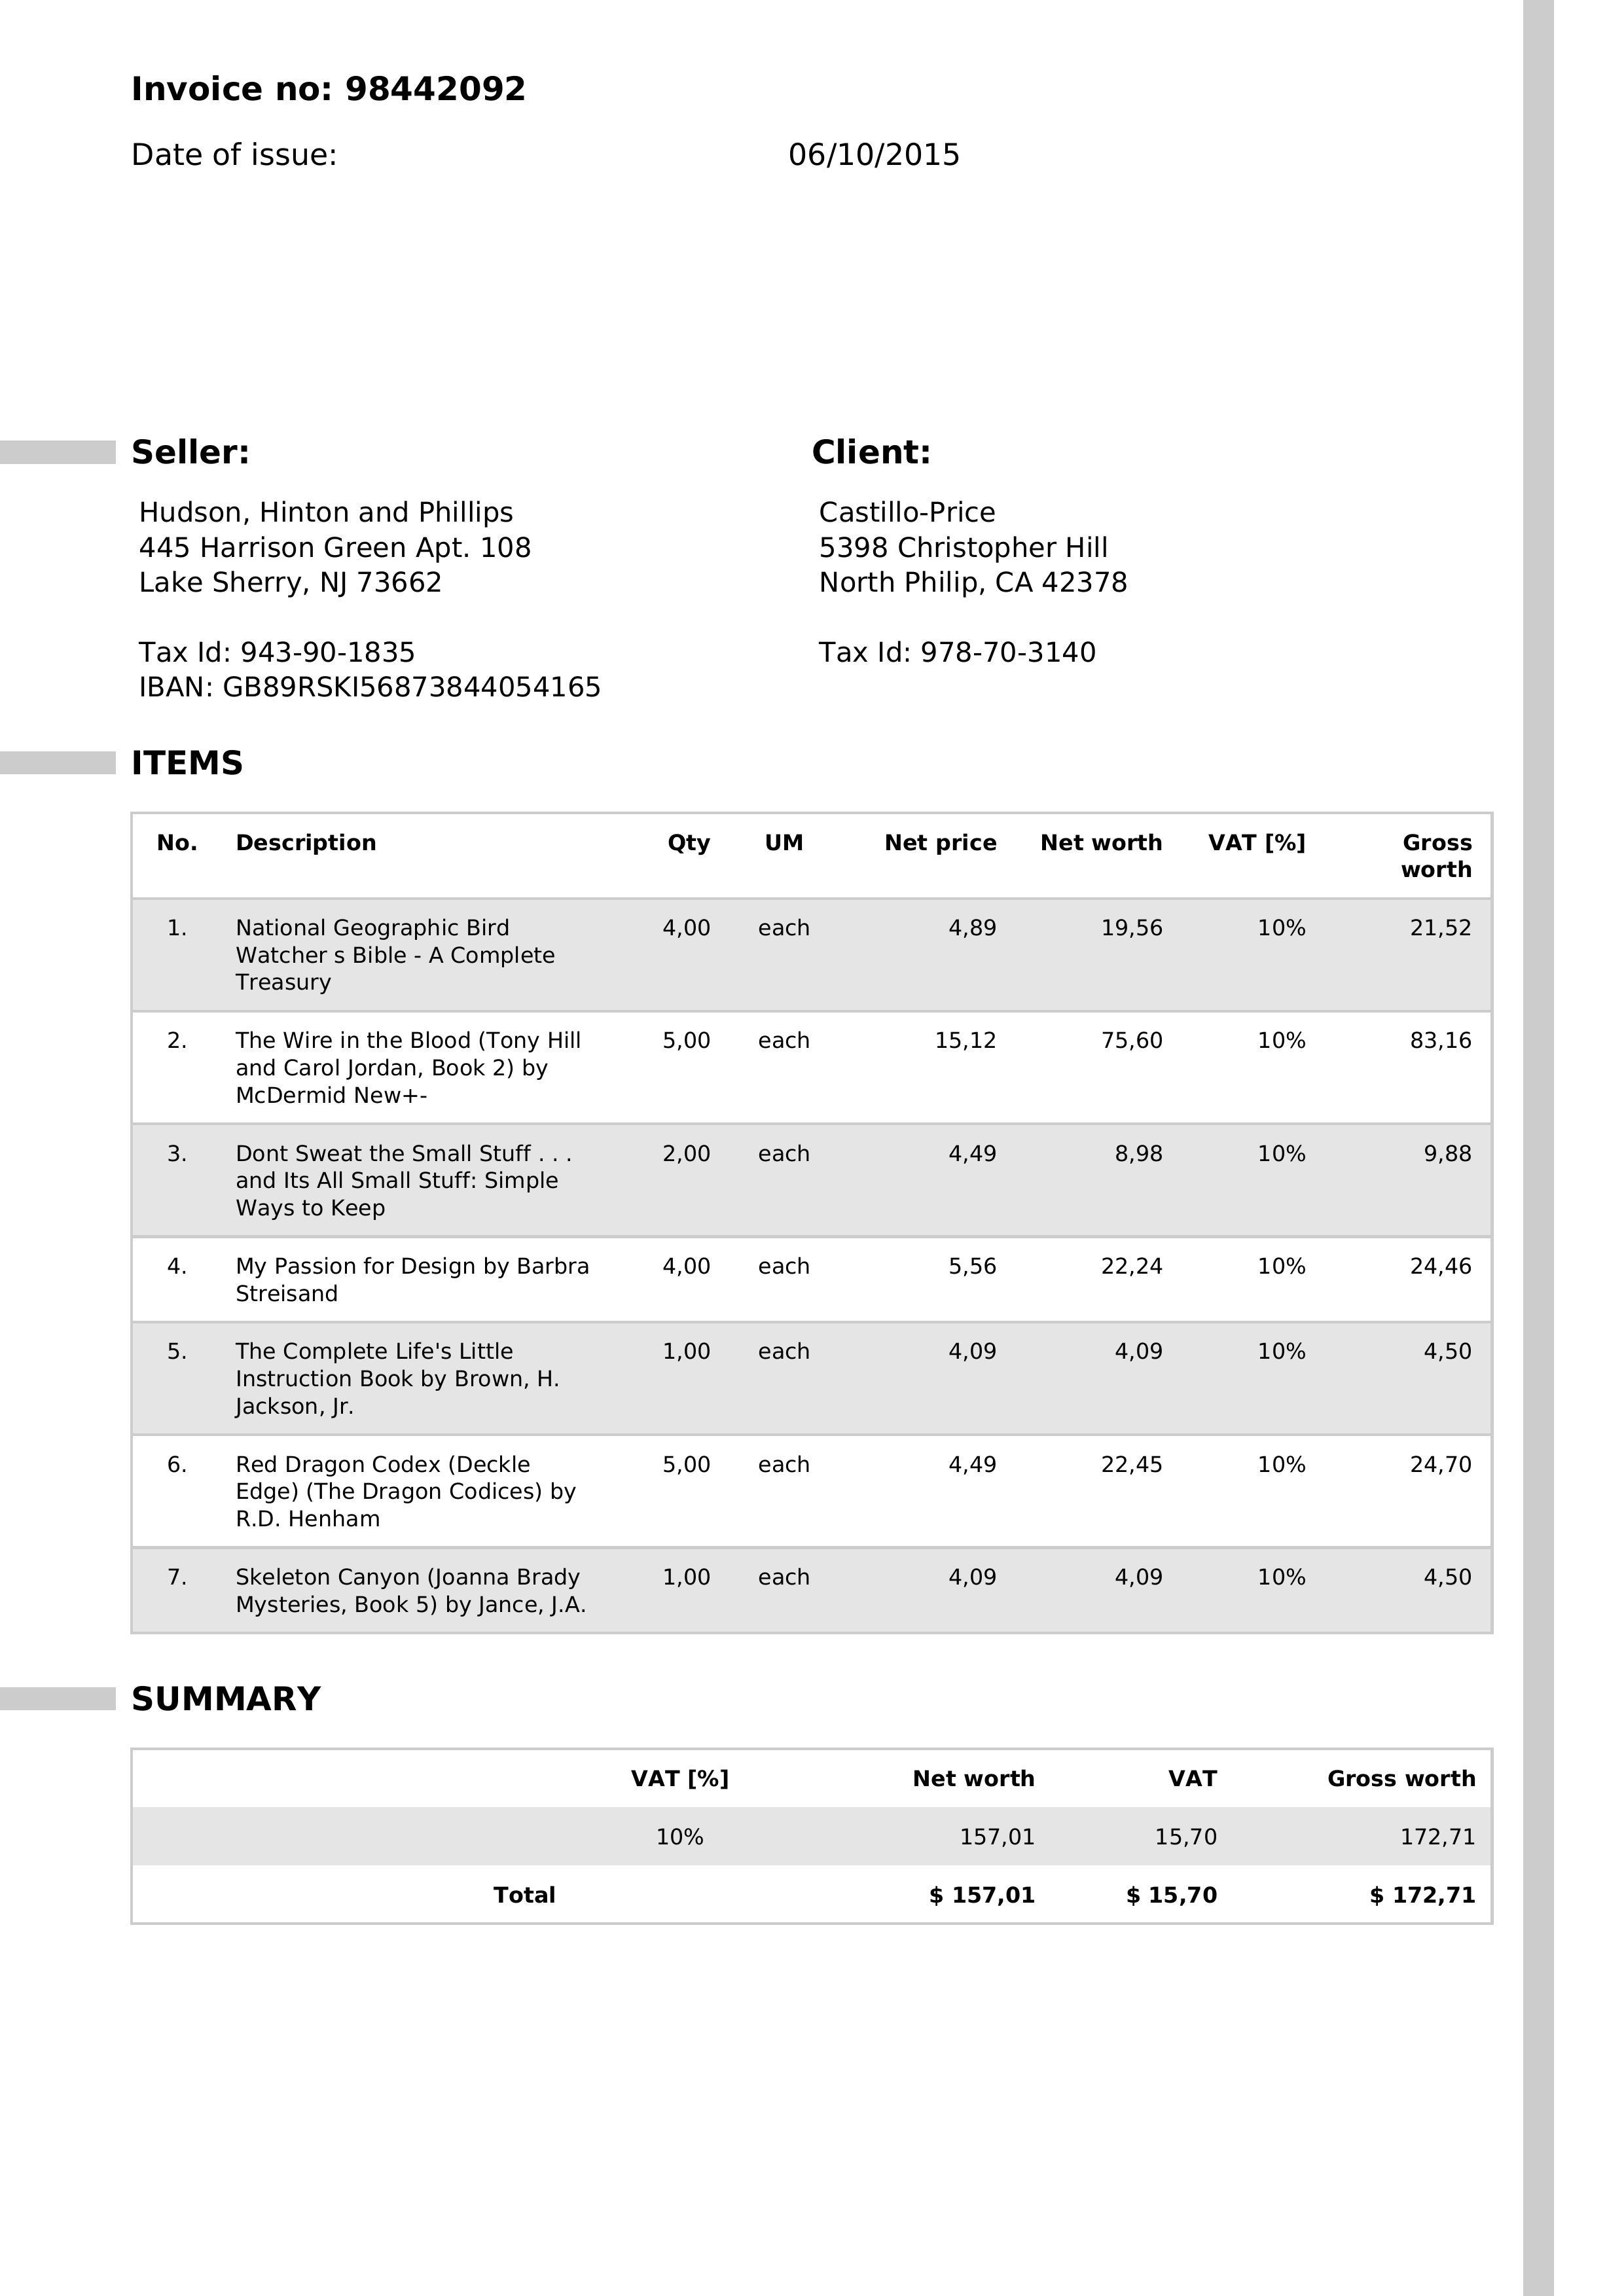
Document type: Invoice